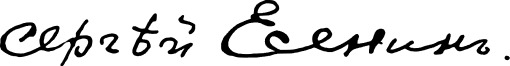
Signature of: sergei yesenin